Please extract the written amount, numerical amount, recipient's name, date on the cheque, and the bank's name from the image.
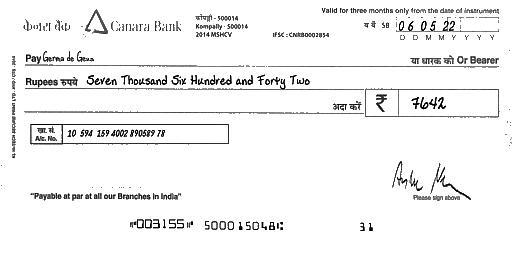
amt_in_words: Seven Thousand Six Hundred and Forty Two
amt_in_figures: 7642
payee_name: Germa de Geus
bank_name: Canara Bank
cheque_date: 06/05/22